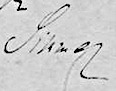
Signature of: georg simmel